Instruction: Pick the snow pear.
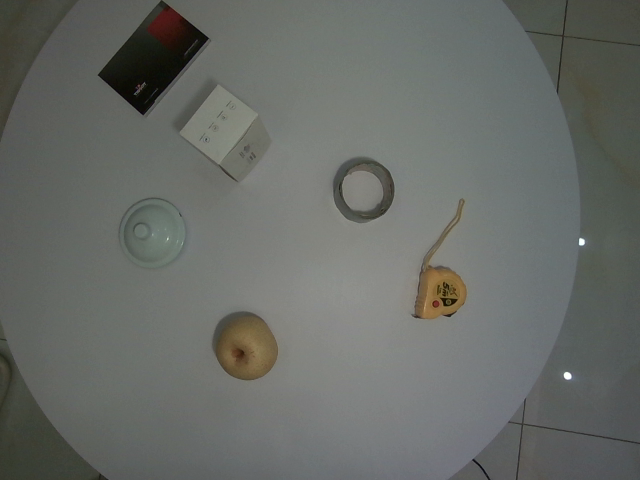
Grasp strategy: vertical